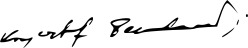
Signature of: q153469